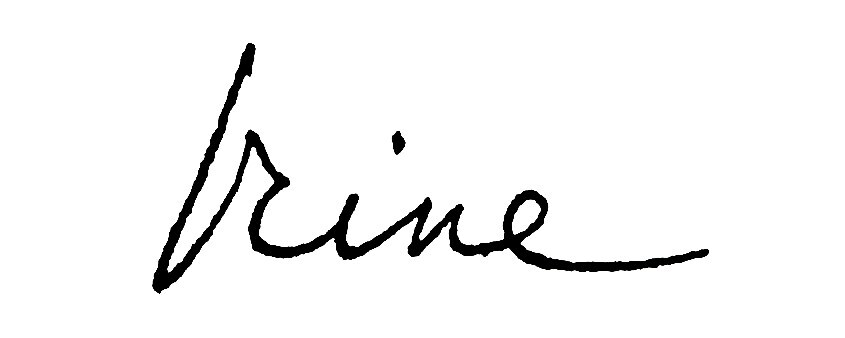
Signature of: irène hamoir